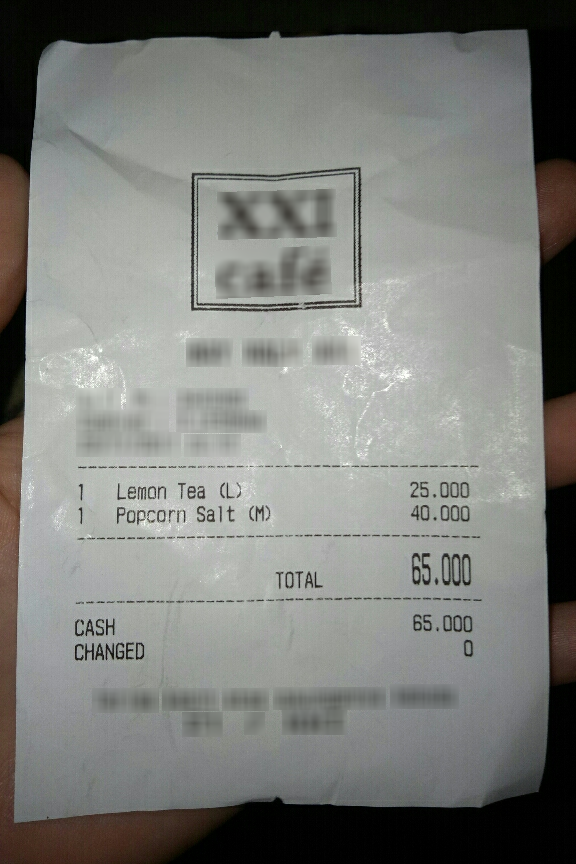
Number of items: 2
Total: 65.000
OCR text regions:
text: 1
text: Lemon
text: Tea
text: (L)
text: 25.000
text: 1
text: Popcorn
text: Salt
text: (M)
text: 40.000
text: TOTAL
text: 65.000
text: CASH
text: 65.000
text: CHANGED
text: 0